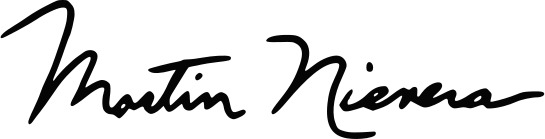
Signature of: martin nievera